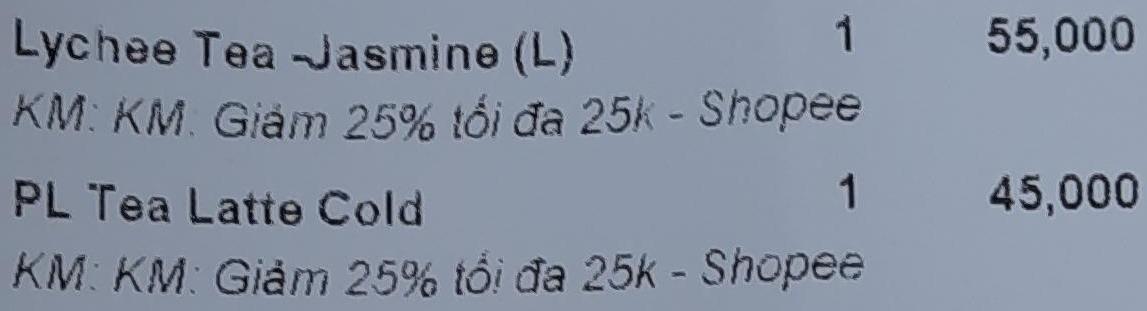
<table>
<tr>
<td>Lychee Tea - Jasmine (L)</br>KM: KM: Giảm 25% tối đa 25k - Shopee</td>
<td>1</td>
<td>55,000</td>
<tr>
<td>PL Tea Latte Cold</br>KM: KM: Giảm 25% tối đa 25k - Shopee</td>
<td>1</td>
<td>45,000</td>
</tr>
</table>